Question: How is the property described in the document?
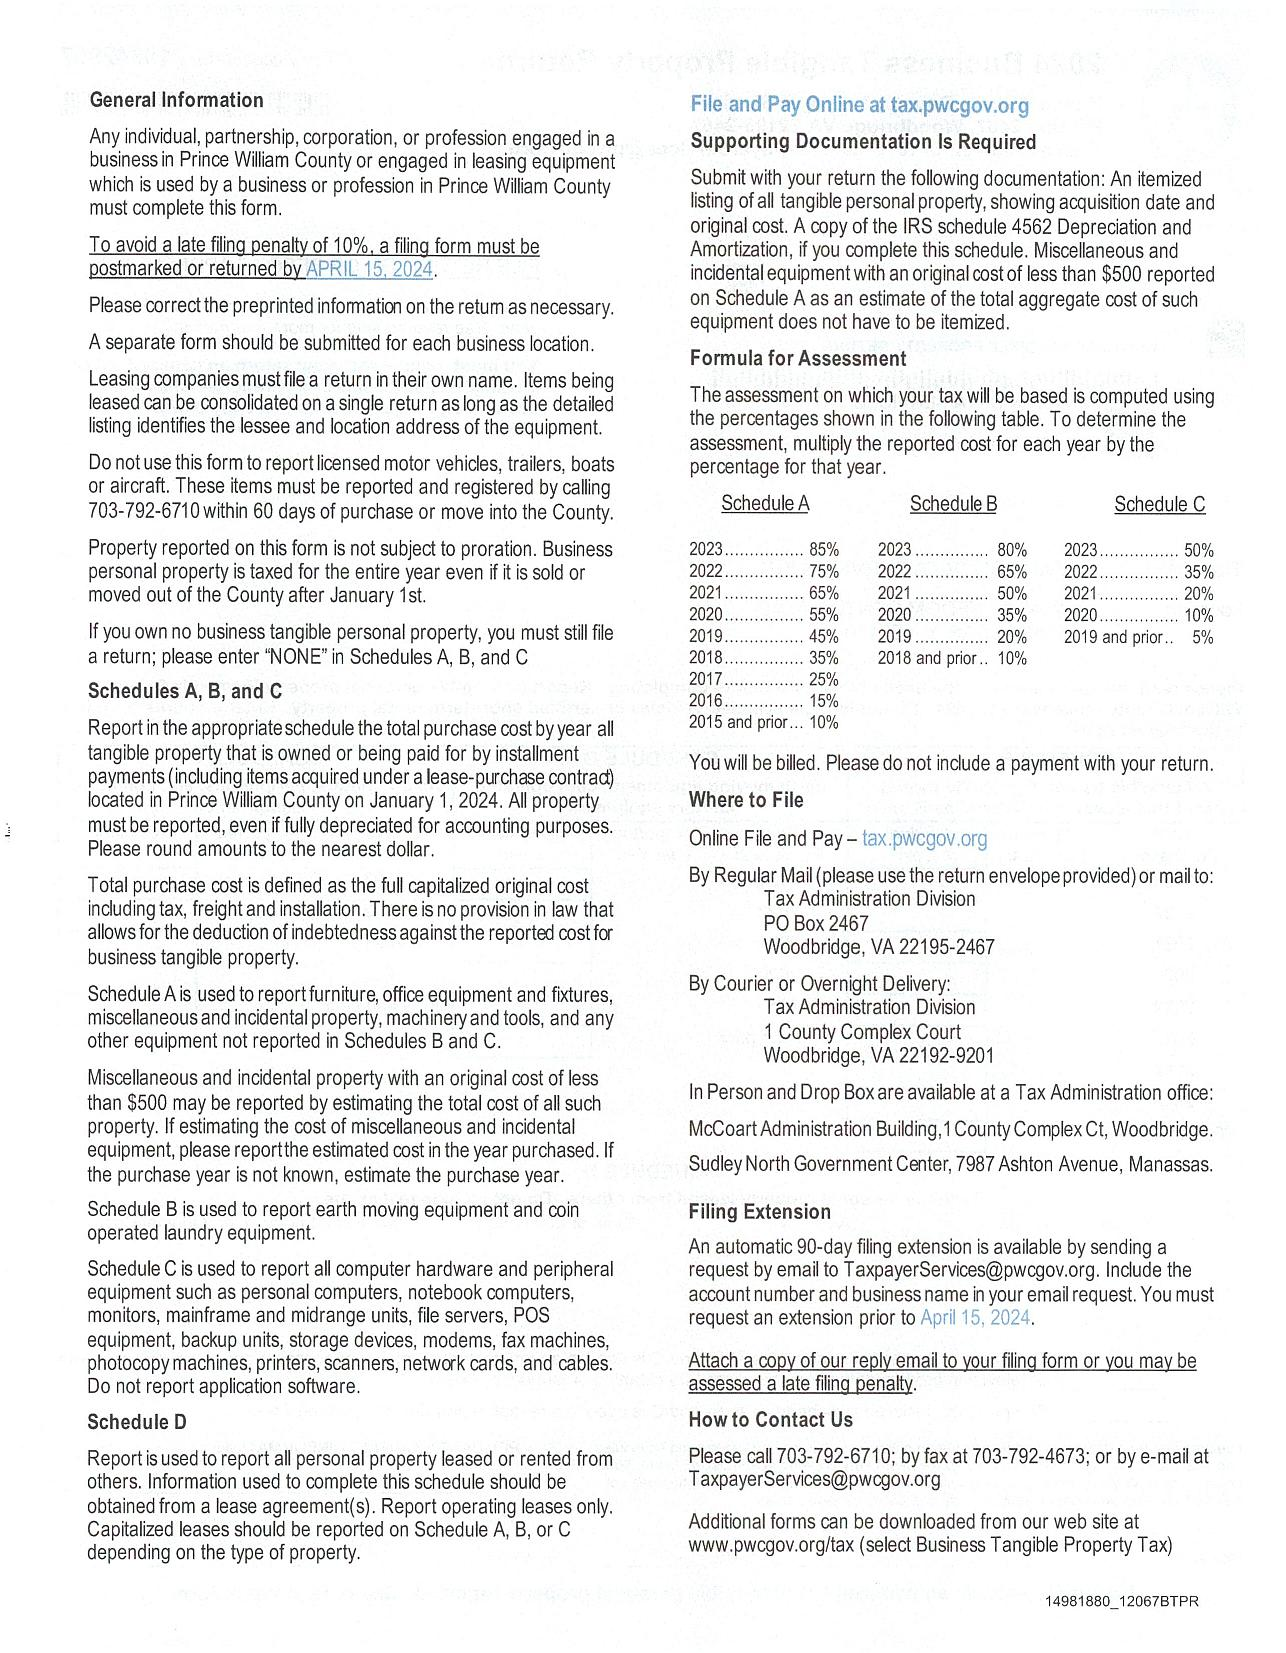
Answer: "tangible personal property"